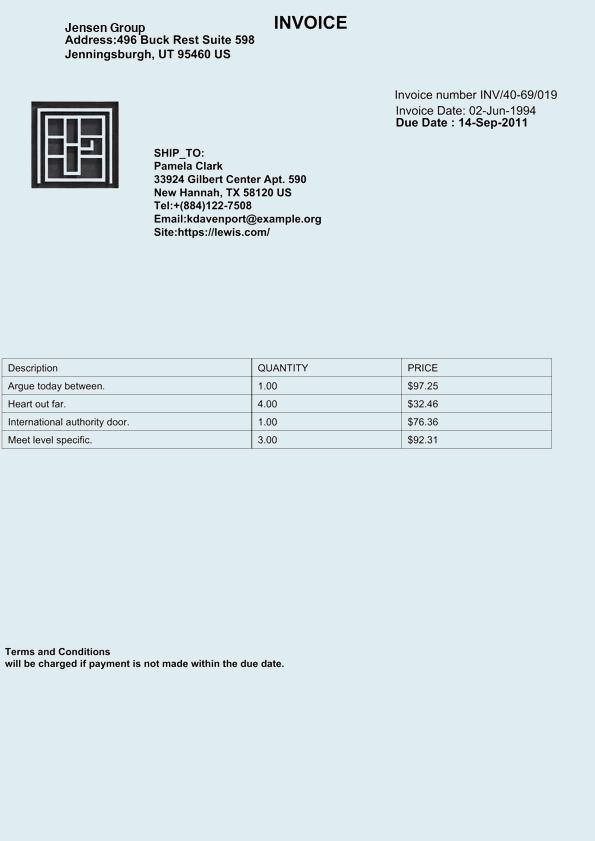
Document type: Invoice